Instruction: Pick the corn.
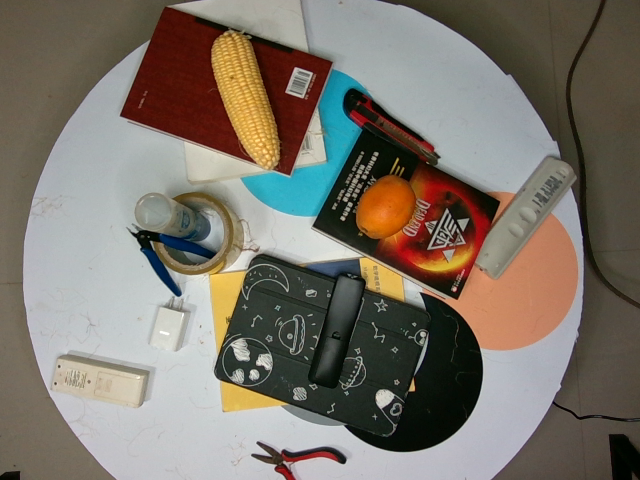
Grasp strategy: vertical